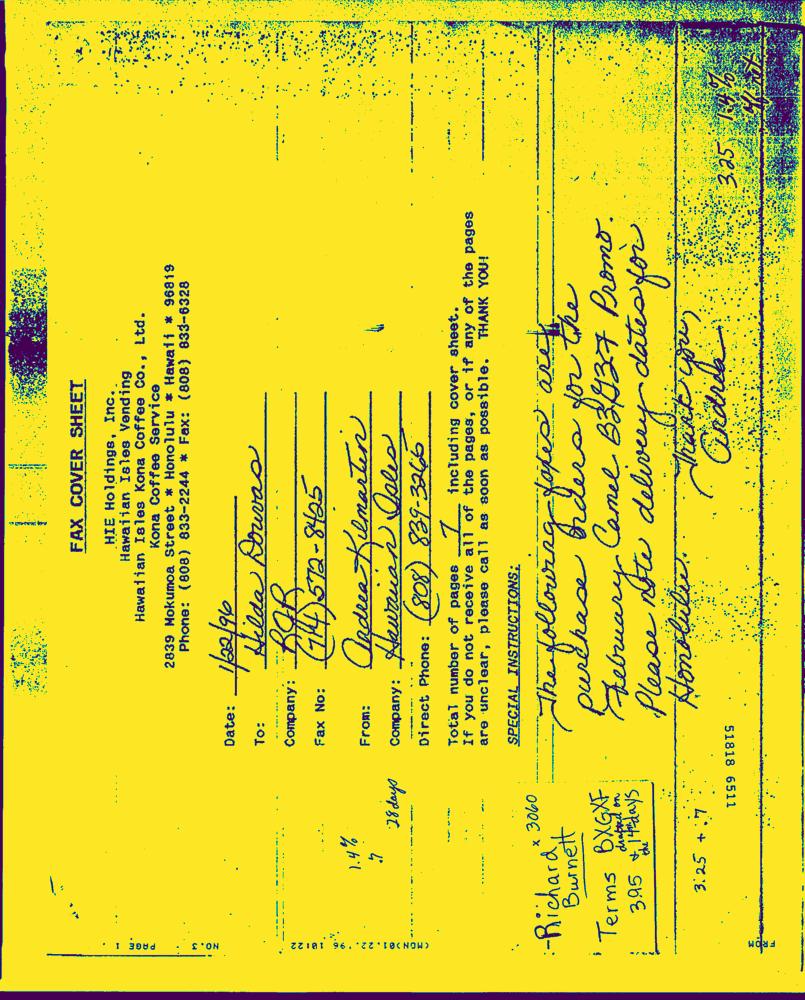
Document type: Invoice-Doc